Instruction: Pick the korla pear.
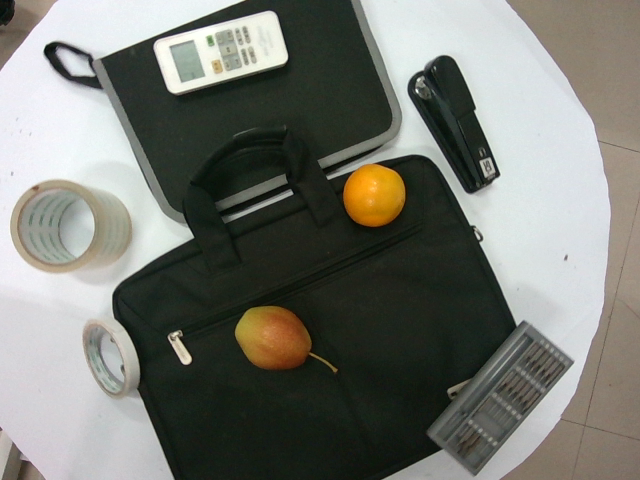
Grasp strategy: vertical